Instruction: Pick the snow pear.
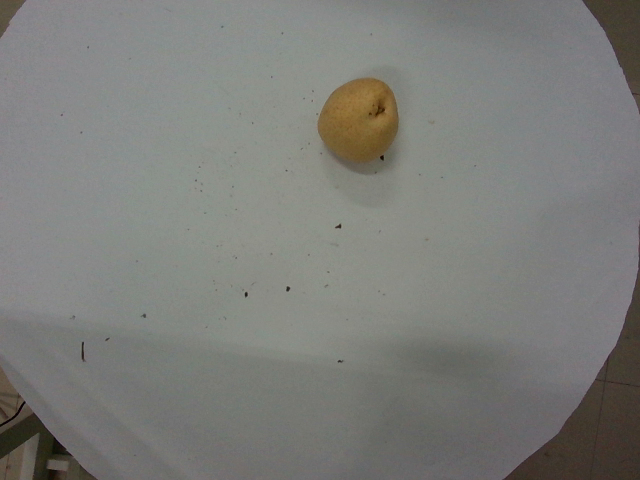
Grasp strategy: vertical